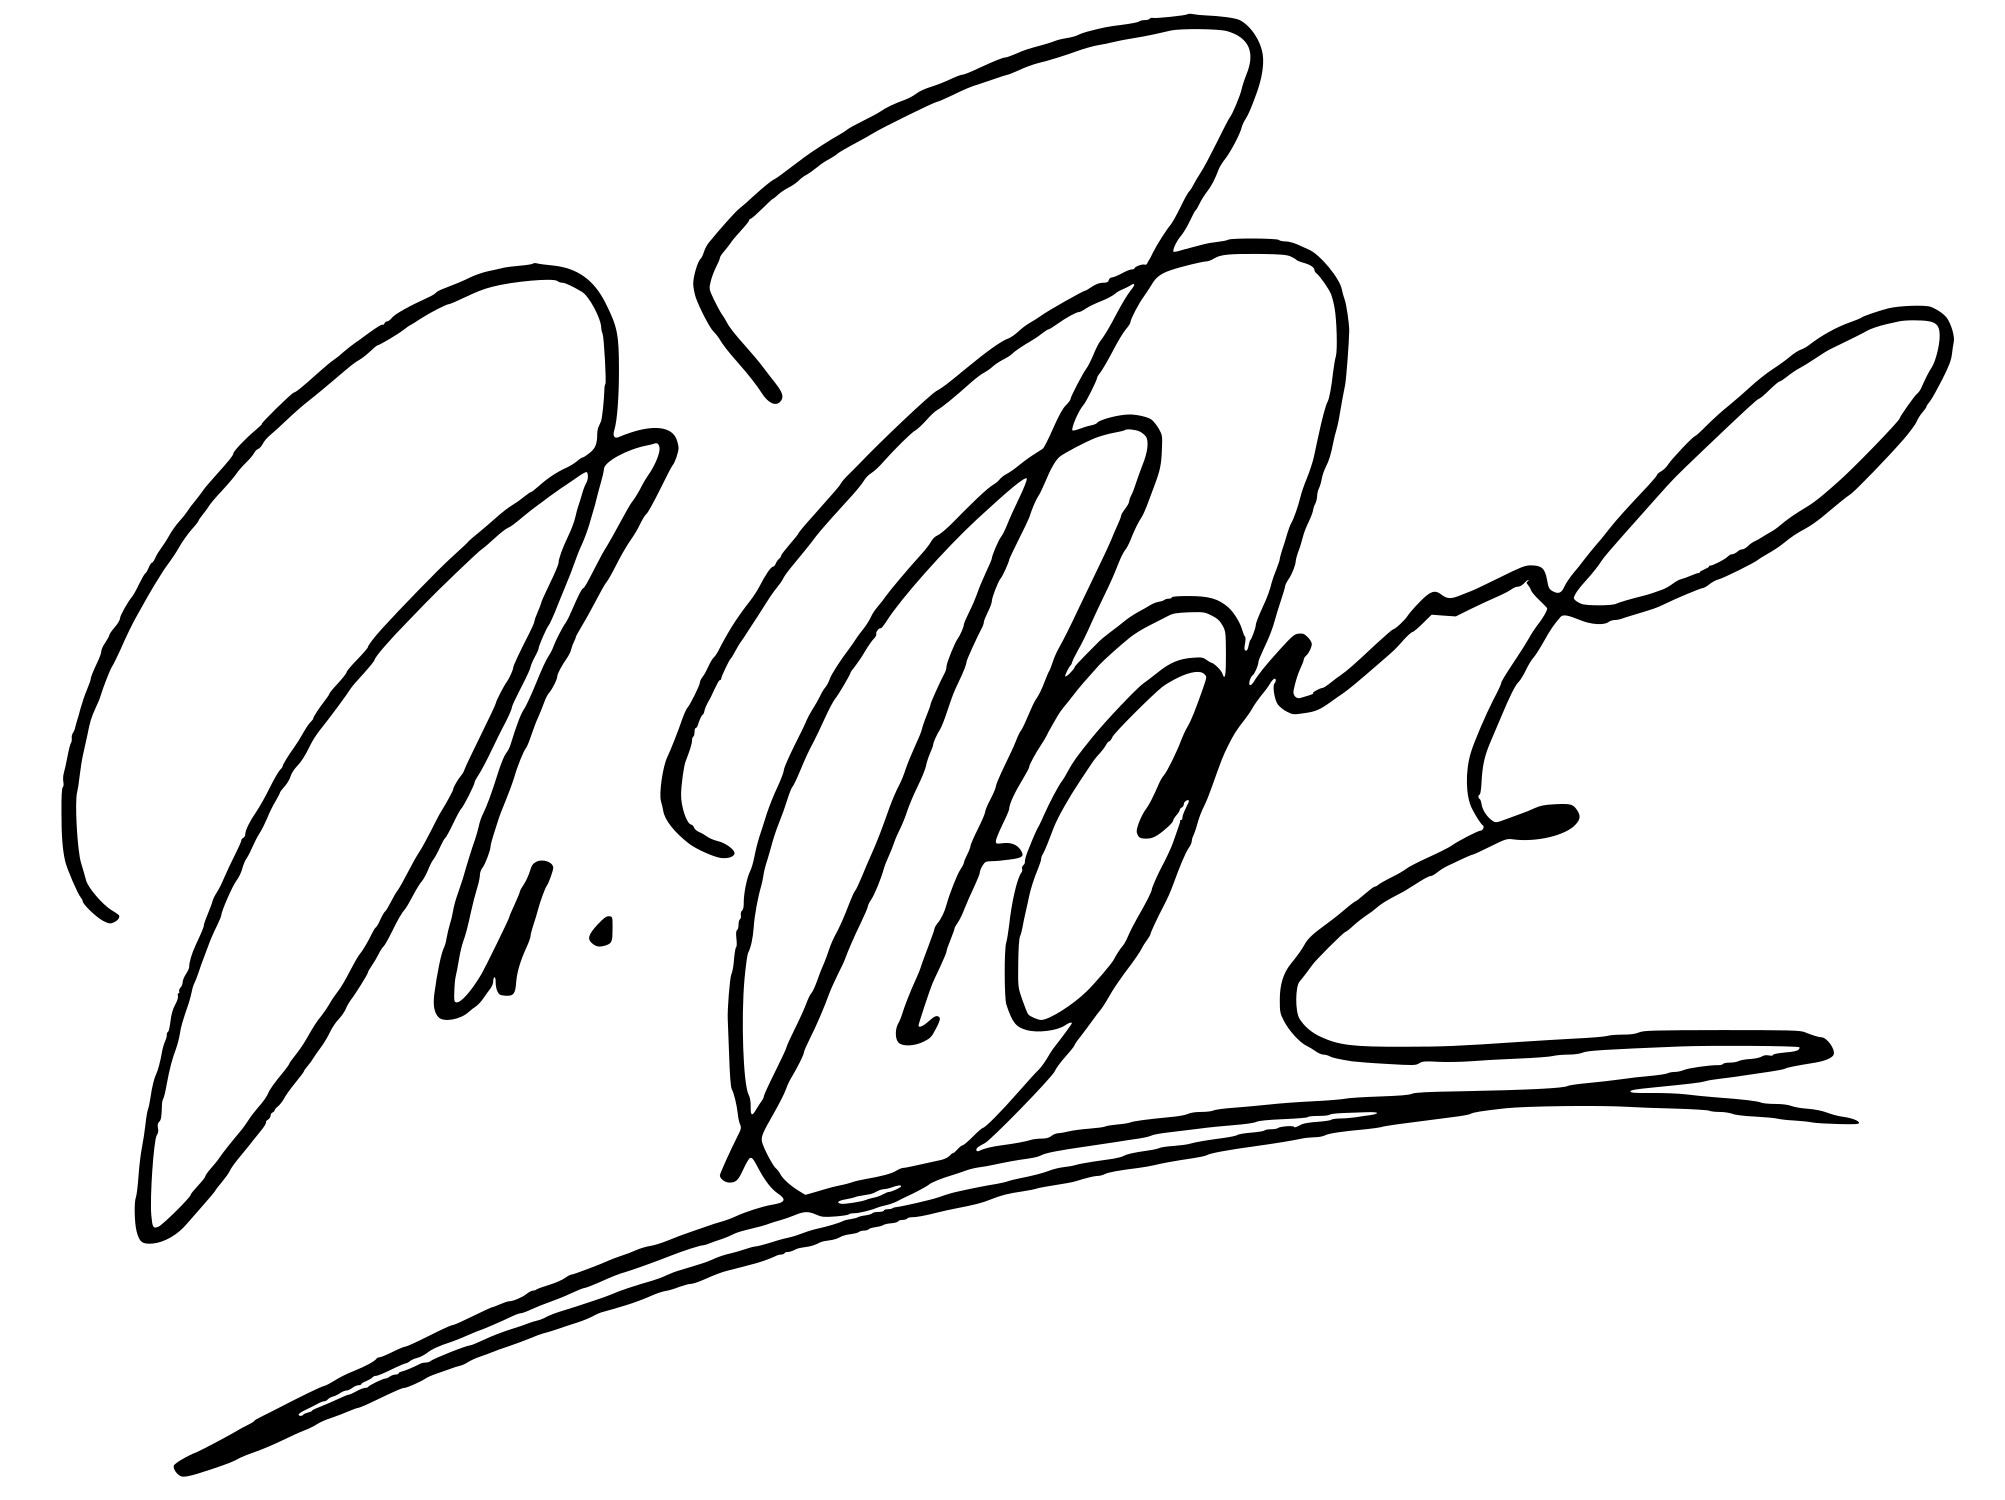
Signature of: jeanna friske